Question: What might the diagnosis be?
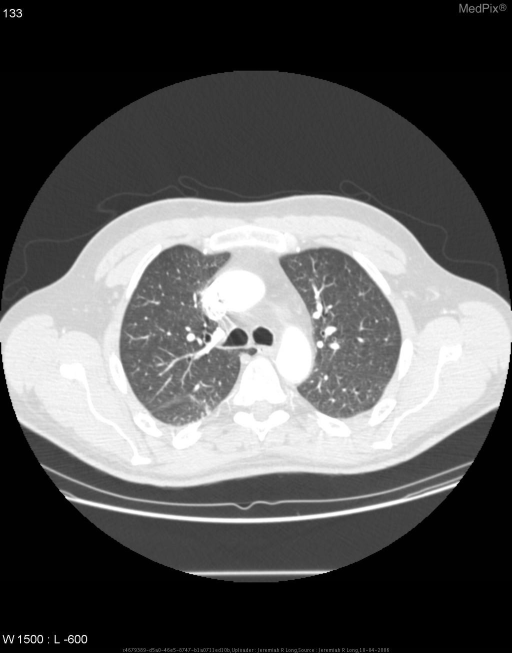
Answer: The possible diagnosis includes Azygous lobe
Focal atelectasis or pleural scarring..